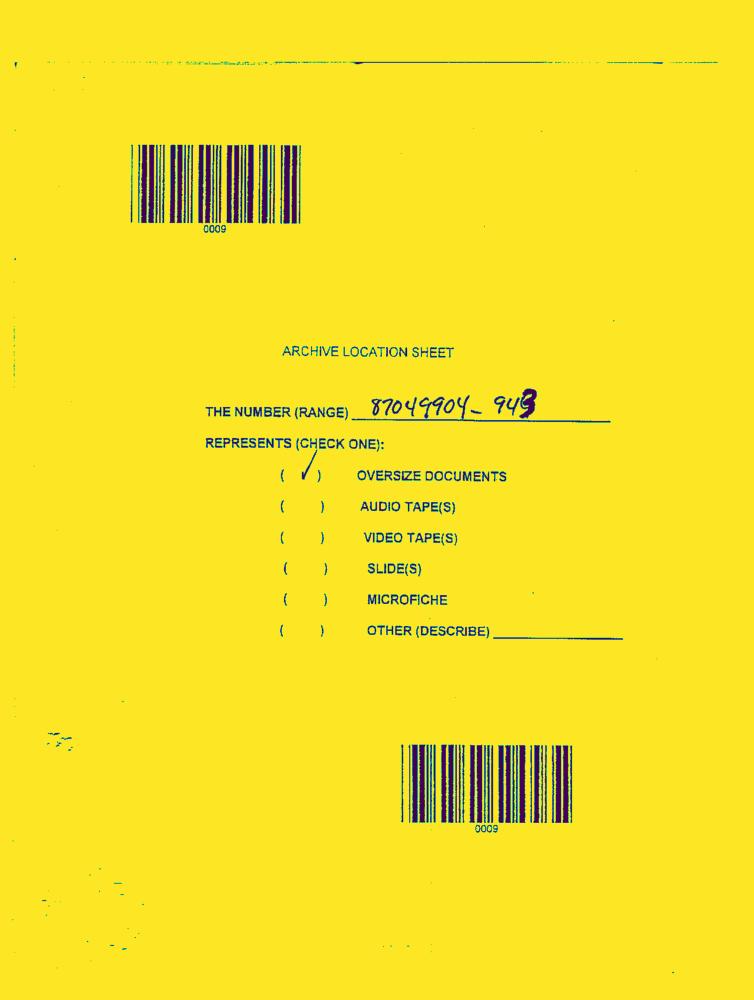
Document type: AD